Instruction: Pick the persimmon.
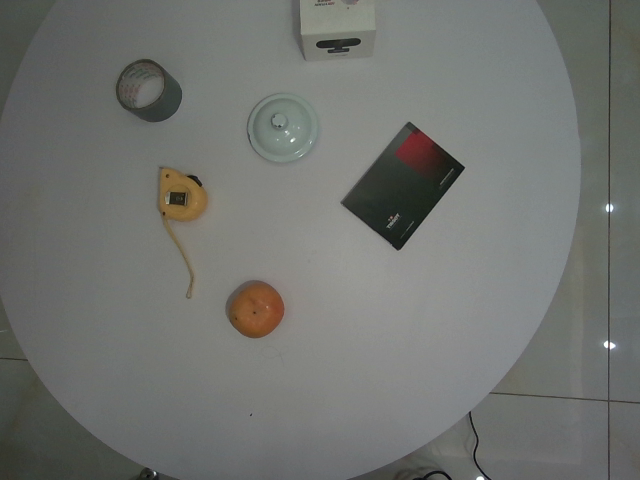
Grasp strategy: vertical